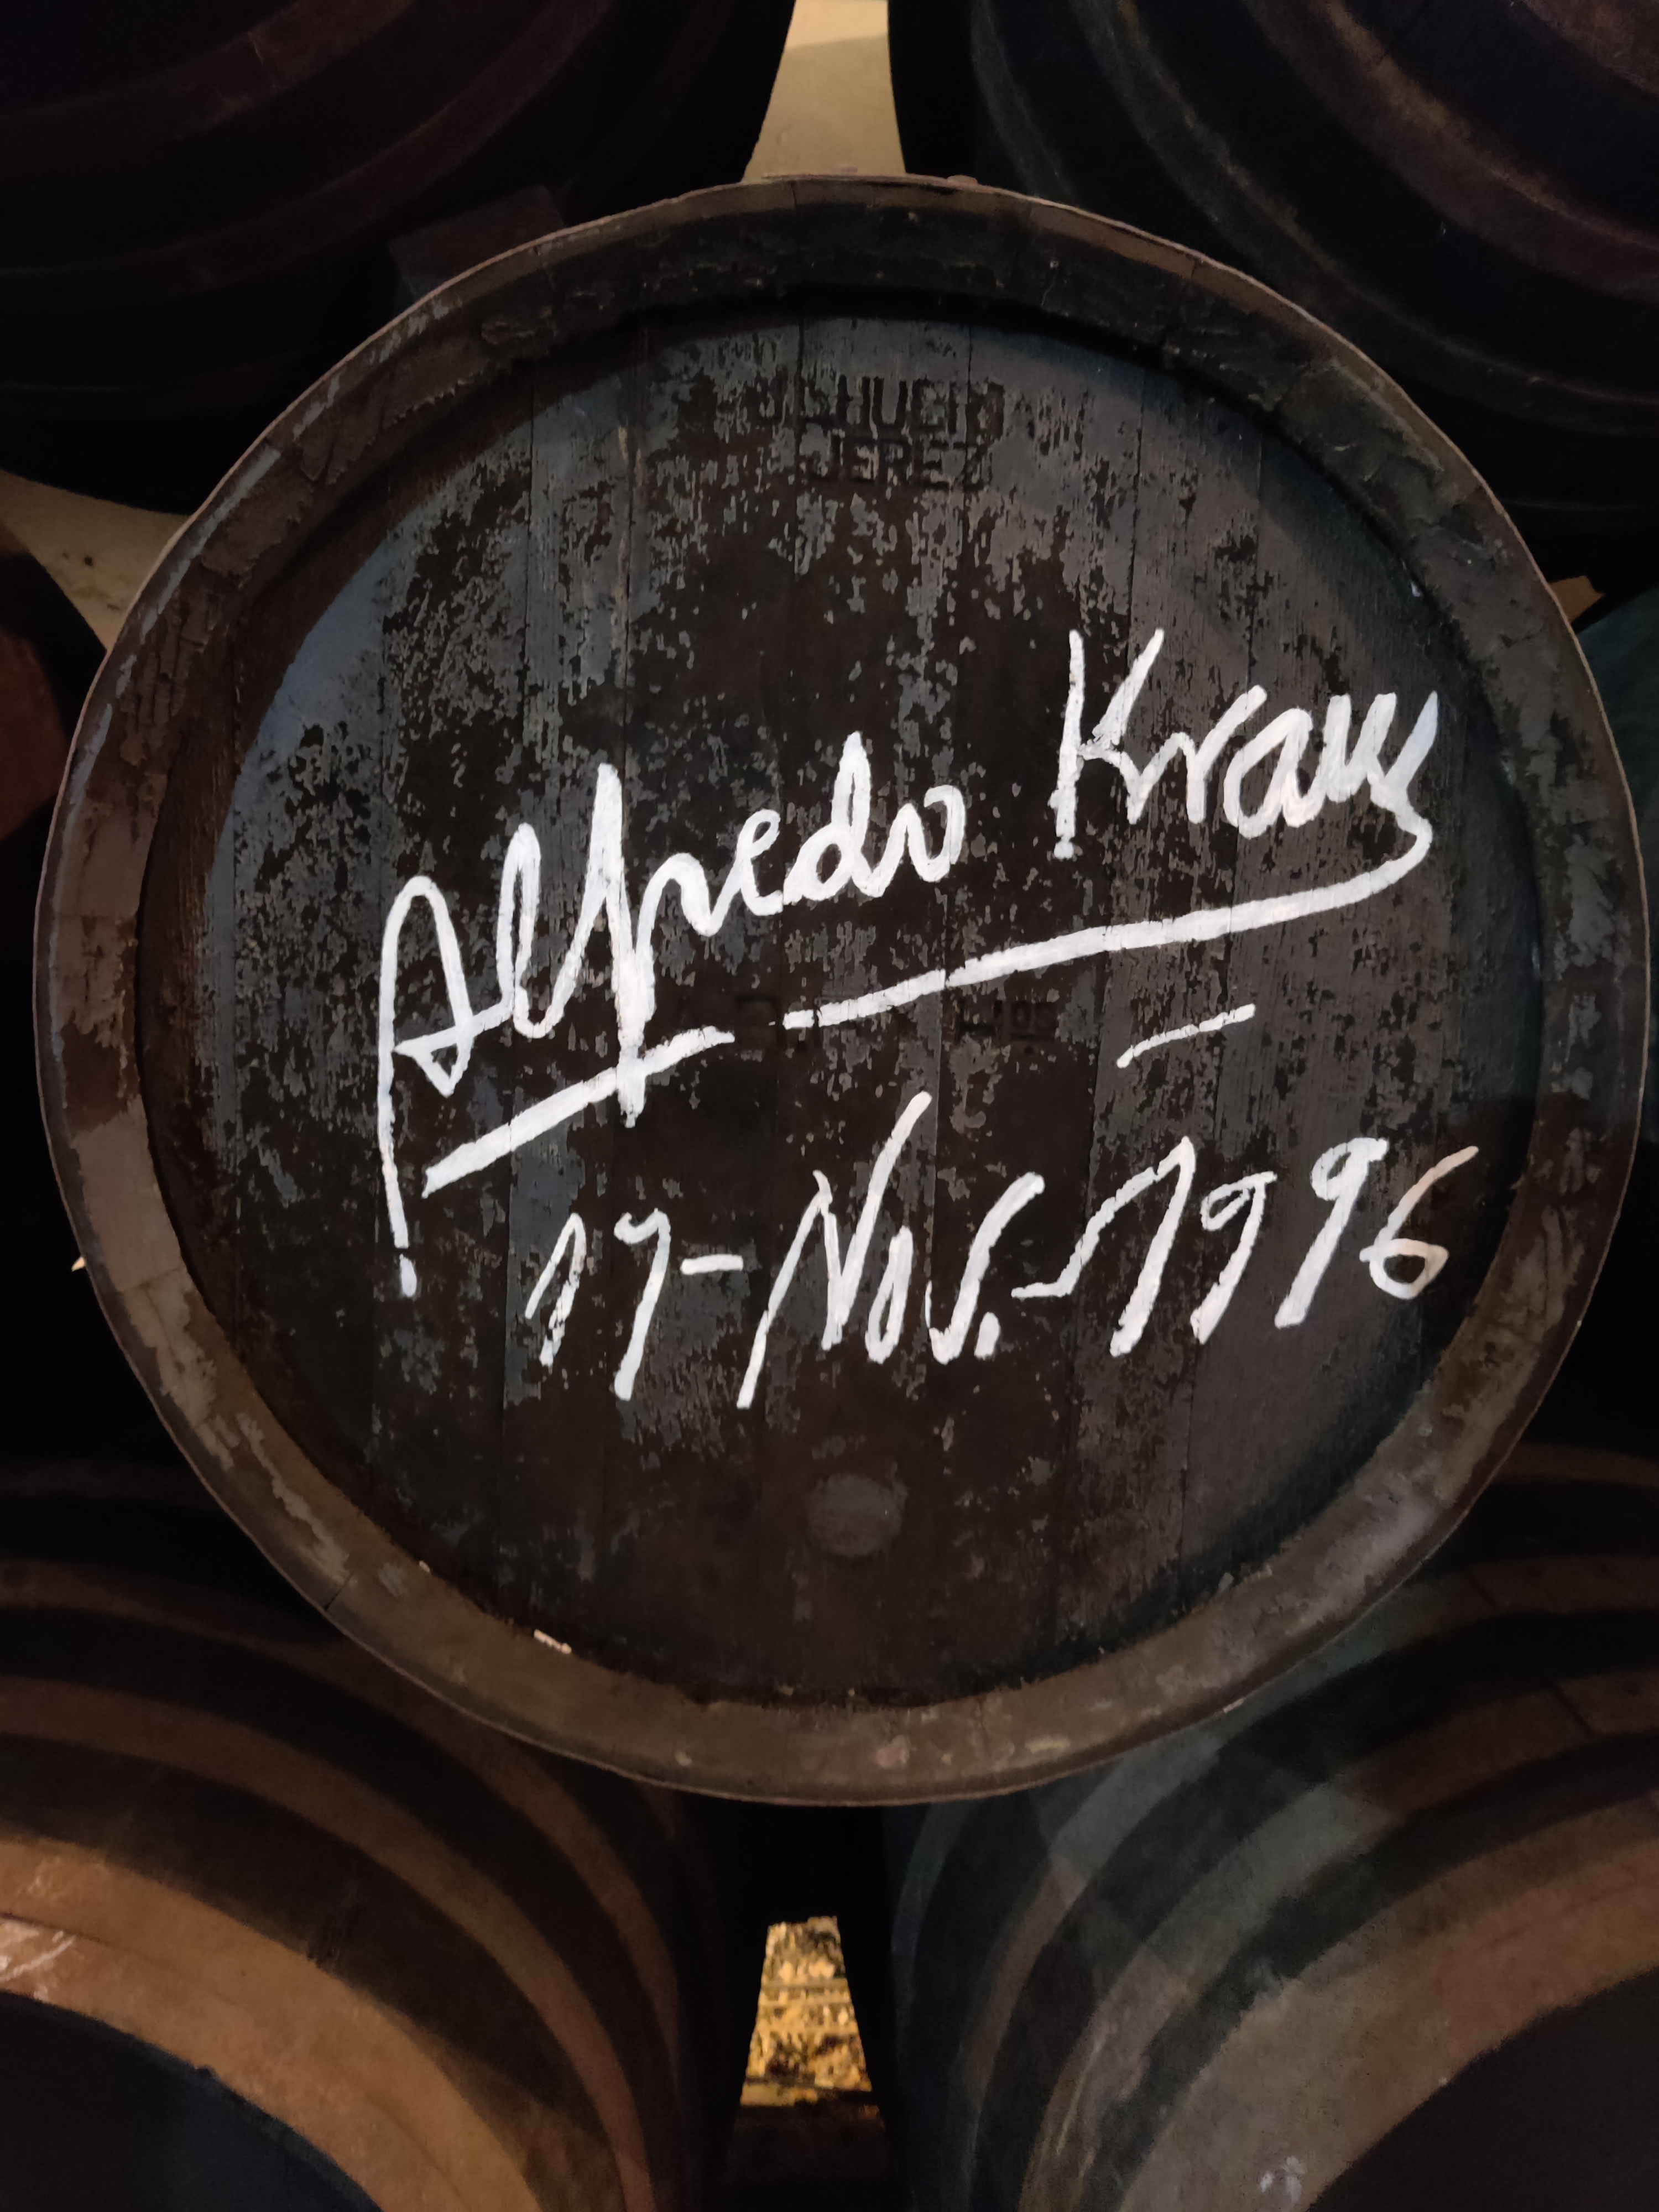
Signature of: alfredo kraus